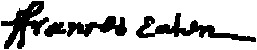
Signature of: francis eaton